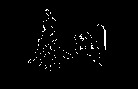
Signature of: qin gang